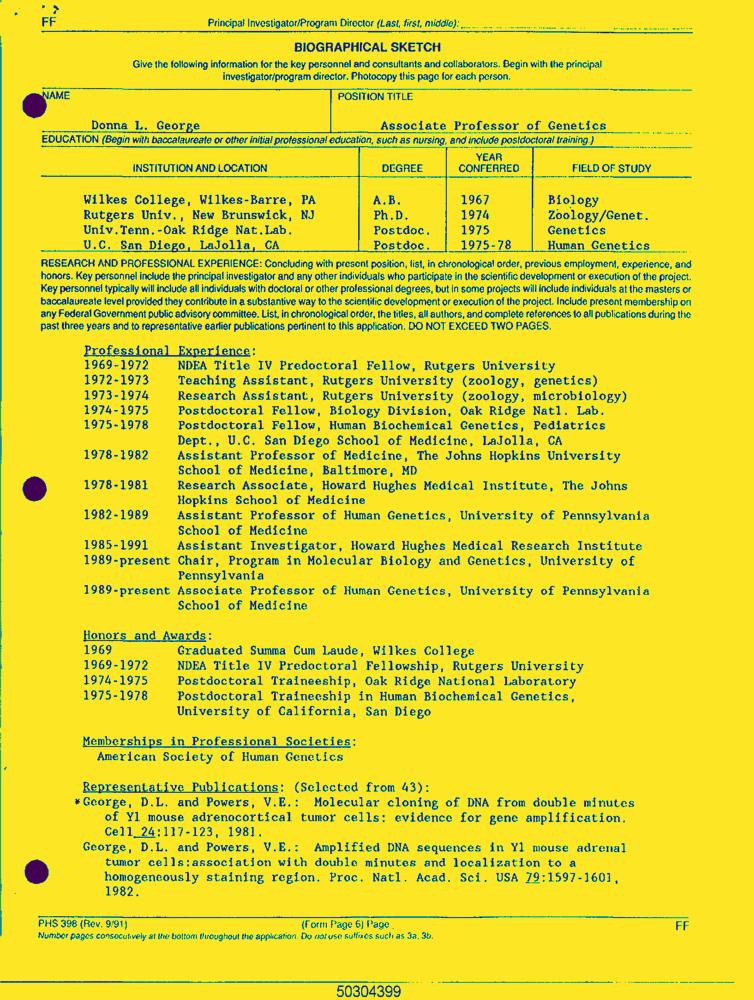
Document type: Resume-Doc